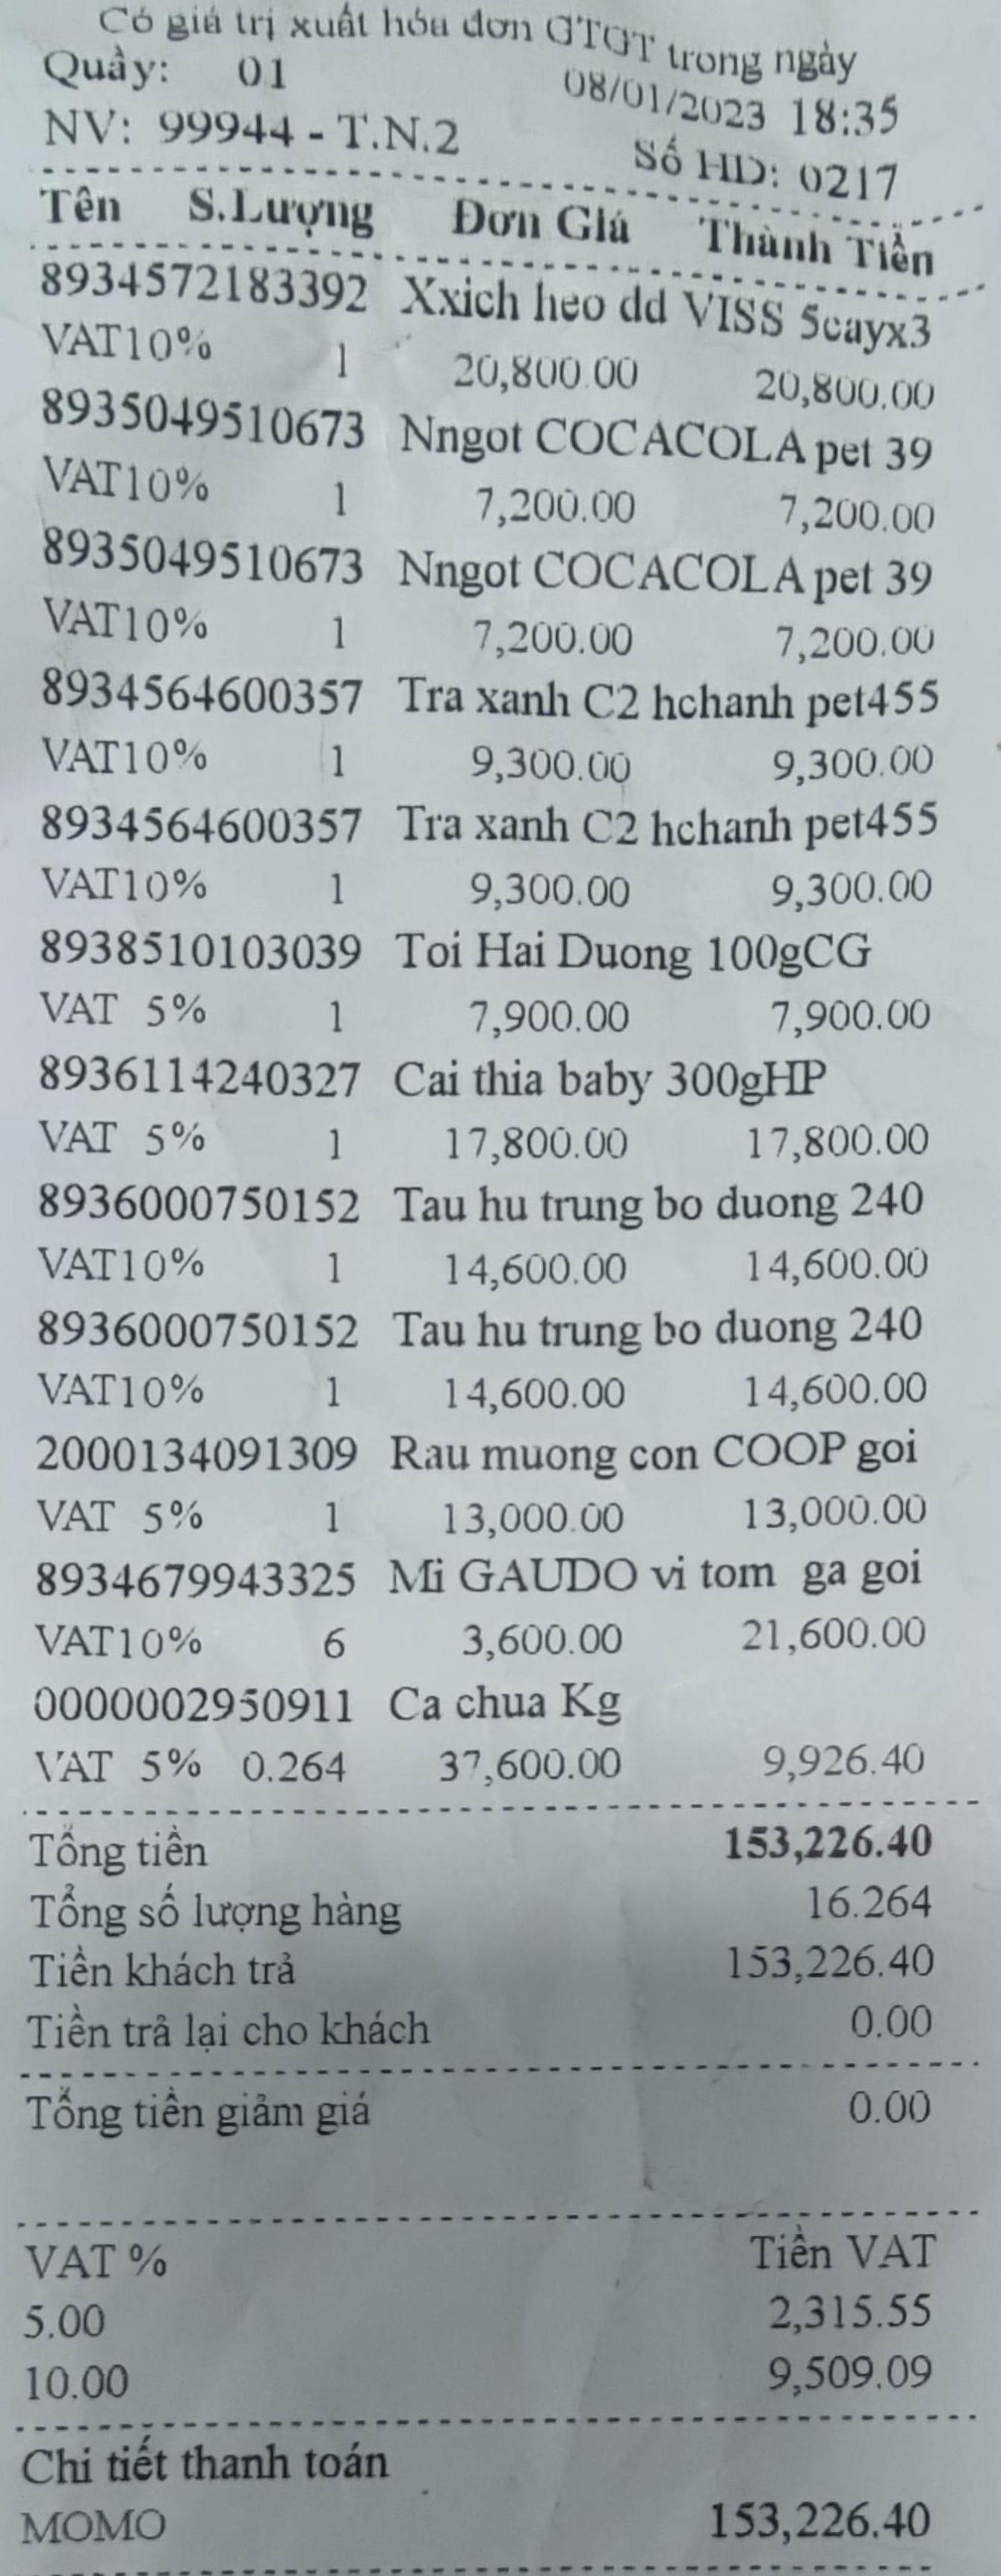
Có giá trị xuất hóa đơn GTGT trong ngày
Quýay: 01 08/01/2023 18:35
NV: 99944 - T.N.2 Số HD: 0217

<table>
<tr><th>Tên</th><th>S.Lượng</th><th>Đơn Giá</th><th>Thanh Tiền</th></tr>
<tr><td>8934572183392 Xxich heo dd VISS 5cayx3 VAT10%</td><td>1</td><td>20,800.00</td><td>20,800.00</td></tr>
<tr><td>8935049510673 Nngot COCACOLA pet 39 VAT10%</td><td>1</td><td>7,200.00</td><td>7,200.00</td></tr>
<tr><td>8935049510673 Nngot COCACOLA pet 39 VAT10%</td><td>1</td><td>7,200.00</td><td>7,200.00</td></tr>
<tr><td>8934564600357 Tra xanh C2 hchanh pet455 VAT10%</td><td>1</td><td>9,300.00</td><td>9,300.00</td></tr>
<tr><td>8934564600357 Tra xanh C2 hchanh pet455 VAT10%</td><td>1</td><td>9,300.00</td><td>9,300.00</td></tr>
<tr><td>8938510103039 Toi Hai Duong 100gCG VAT 5%</td><td>1</td><td>7,900.00</td><td>7,900.00</td></tr>
<tr><td>8936114240327 Cai thia baby 300gHP VAT 5%</td><td>1</td><td>17,800.00</td><td>17,800.00</td></tr>
<tr><td>8936000750152 Tau hu trung bo duong 240 VAT10%</td><td>1</td><td>14,600.00</td><td>14,600.00</td></tr>
<tr><td>8936000750152 Tau hu trung bo duong 240 VAT10%</td><td>1</td><td>14,600.00</td><td>14,600.00</td></tr>
<tr><td>2000134091309 Rau muong con COOP goi VAT 5%</td><td>1</td><td>13,000.00</td><td>13,000.00</td></tr>
<tr><td>8934679943325 Mi GAUDO vi tom ga goi VAT10%</td><td>6</td><td>3,600.00</td><td>21,600.00</td></tr>
<tr><td>0000002950911 Ca chua Kg VAT 5%</td><td>0.264</td><td>37,600.00</td><td>9,926.40</td></tr>
</table>

Tổng tiền 153,226.40
Tổng số lượng hàng 16.264
Tiền khách trả 153,226.40
Tiền trả lại cho khách 0.00
Tổng tiền giảm giá 0.00

<table>
<tr><th>VAT %</th><th>Tiền VAT</th></tr>
<tr><td>5.00</td><td>2,315.55</td></tr>
<tr><td>10.00</td><td>9,509.09</td></tr>
</table>

Chi tiết thanh toán
MOMO 153,226.40